Question: What is the property identification or parcel number listed?
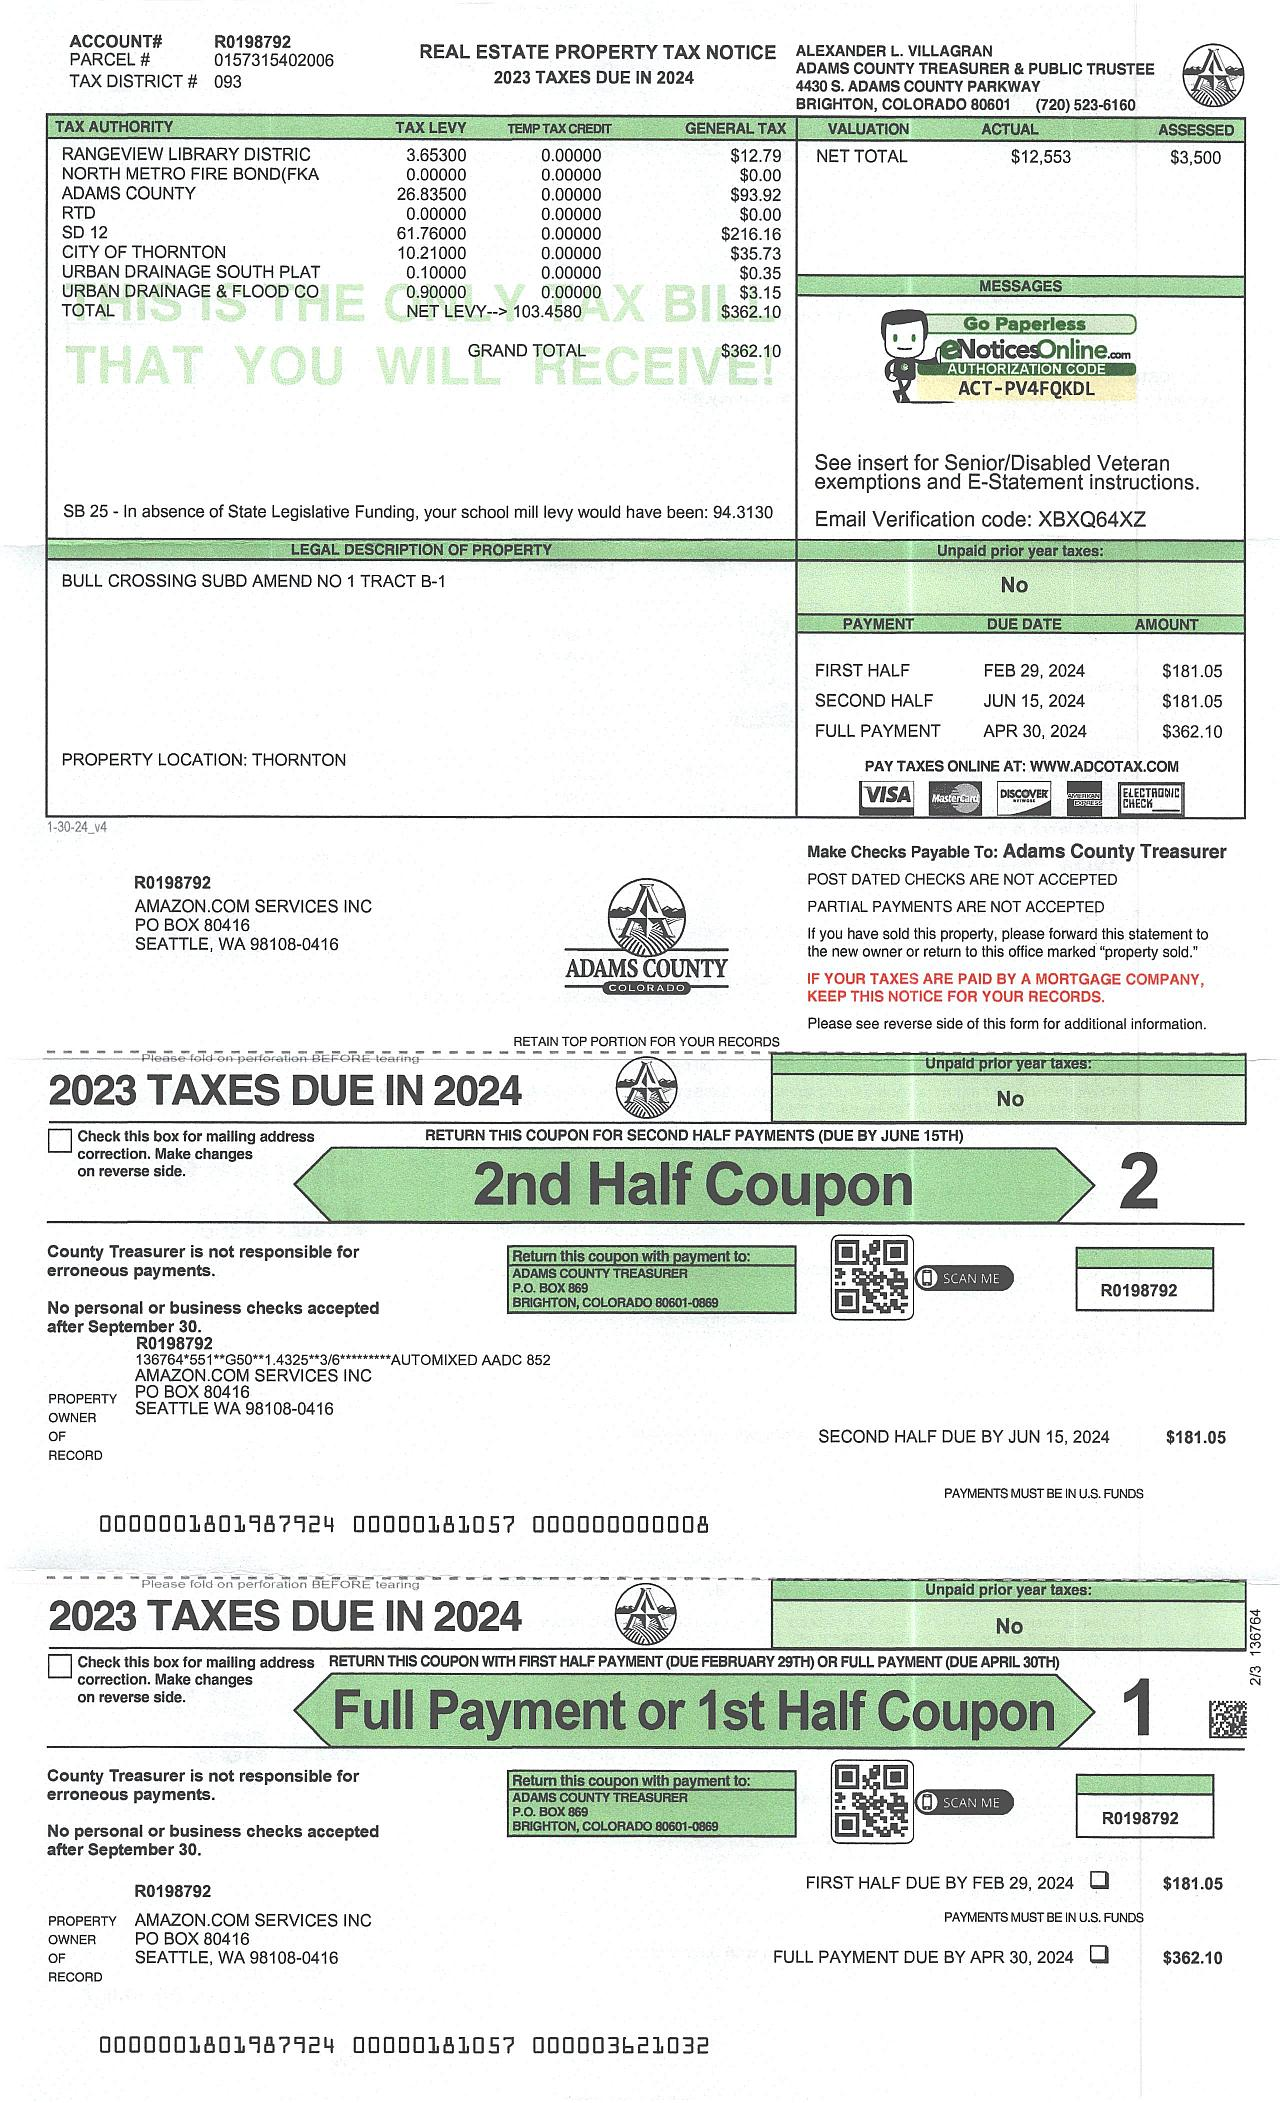
Answer: "015731540200608"